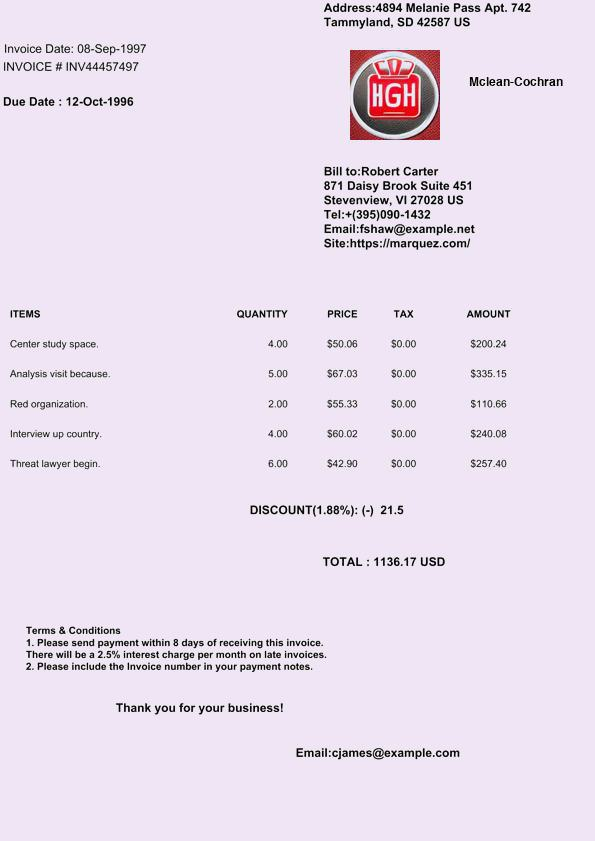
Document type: Invoice